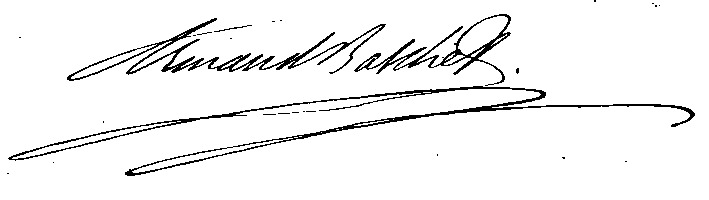
Signature of: armand baschet